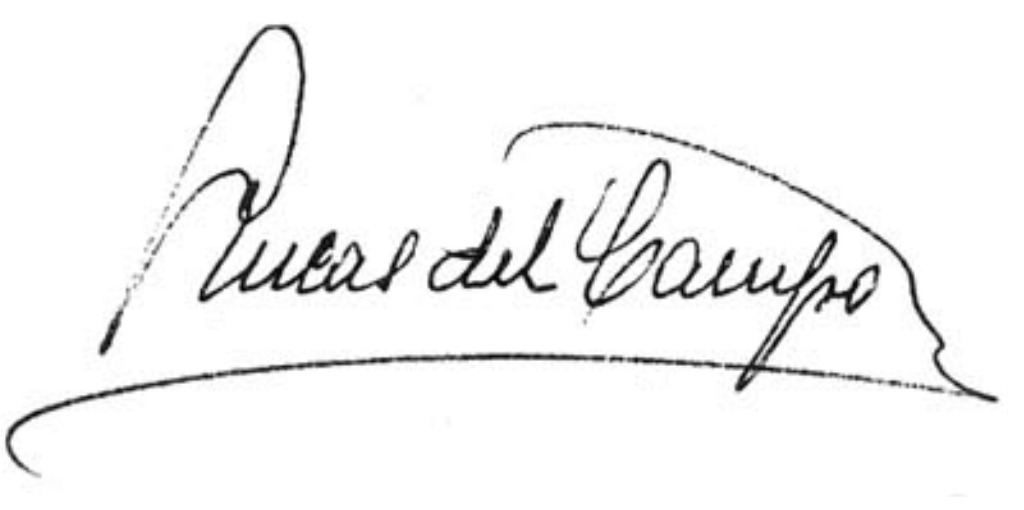
Signature of: lucas del campo lópez